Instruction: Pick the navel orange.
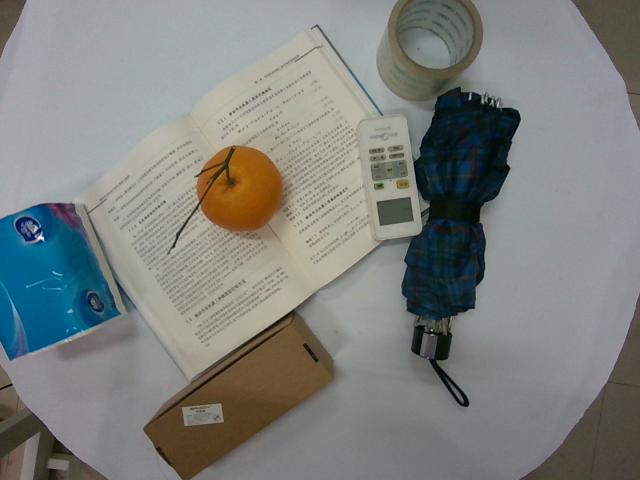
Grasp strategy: vertical